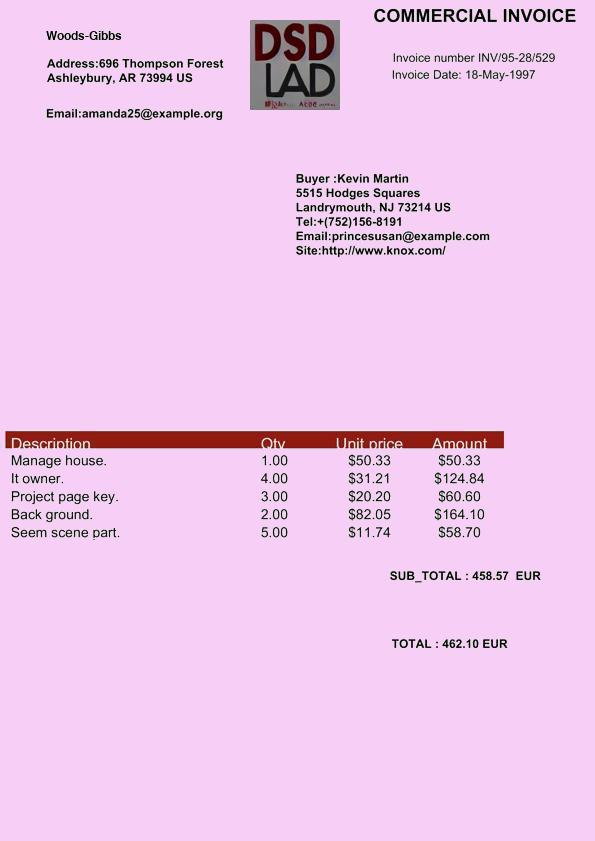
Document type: Invoice